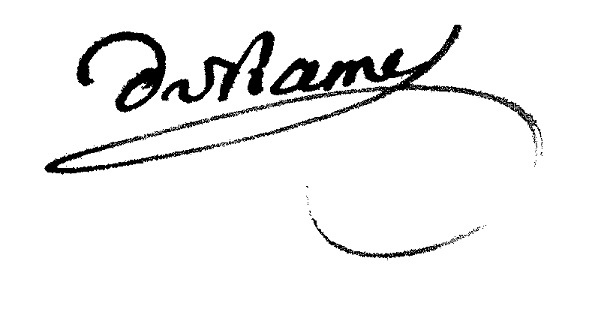
Signature of: dominique vincent ramel nogaret